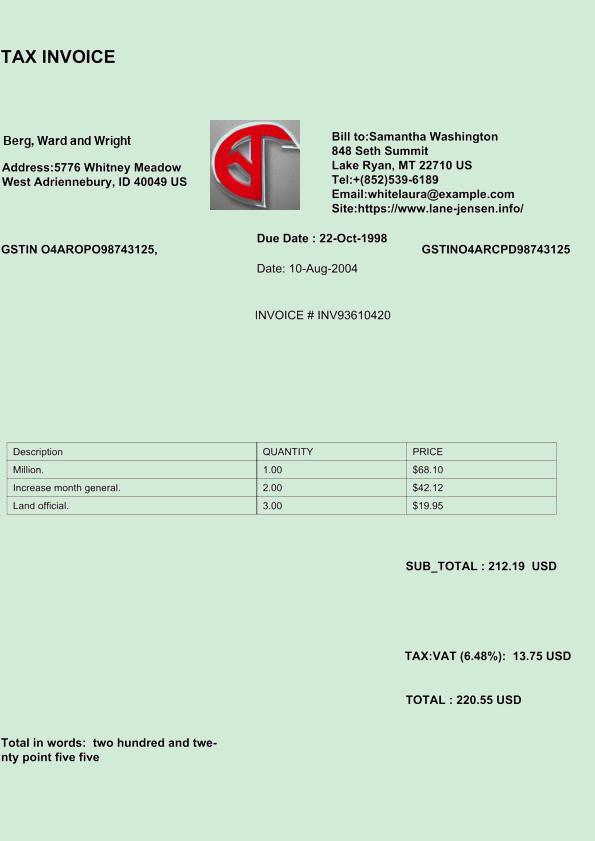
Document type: Invoice